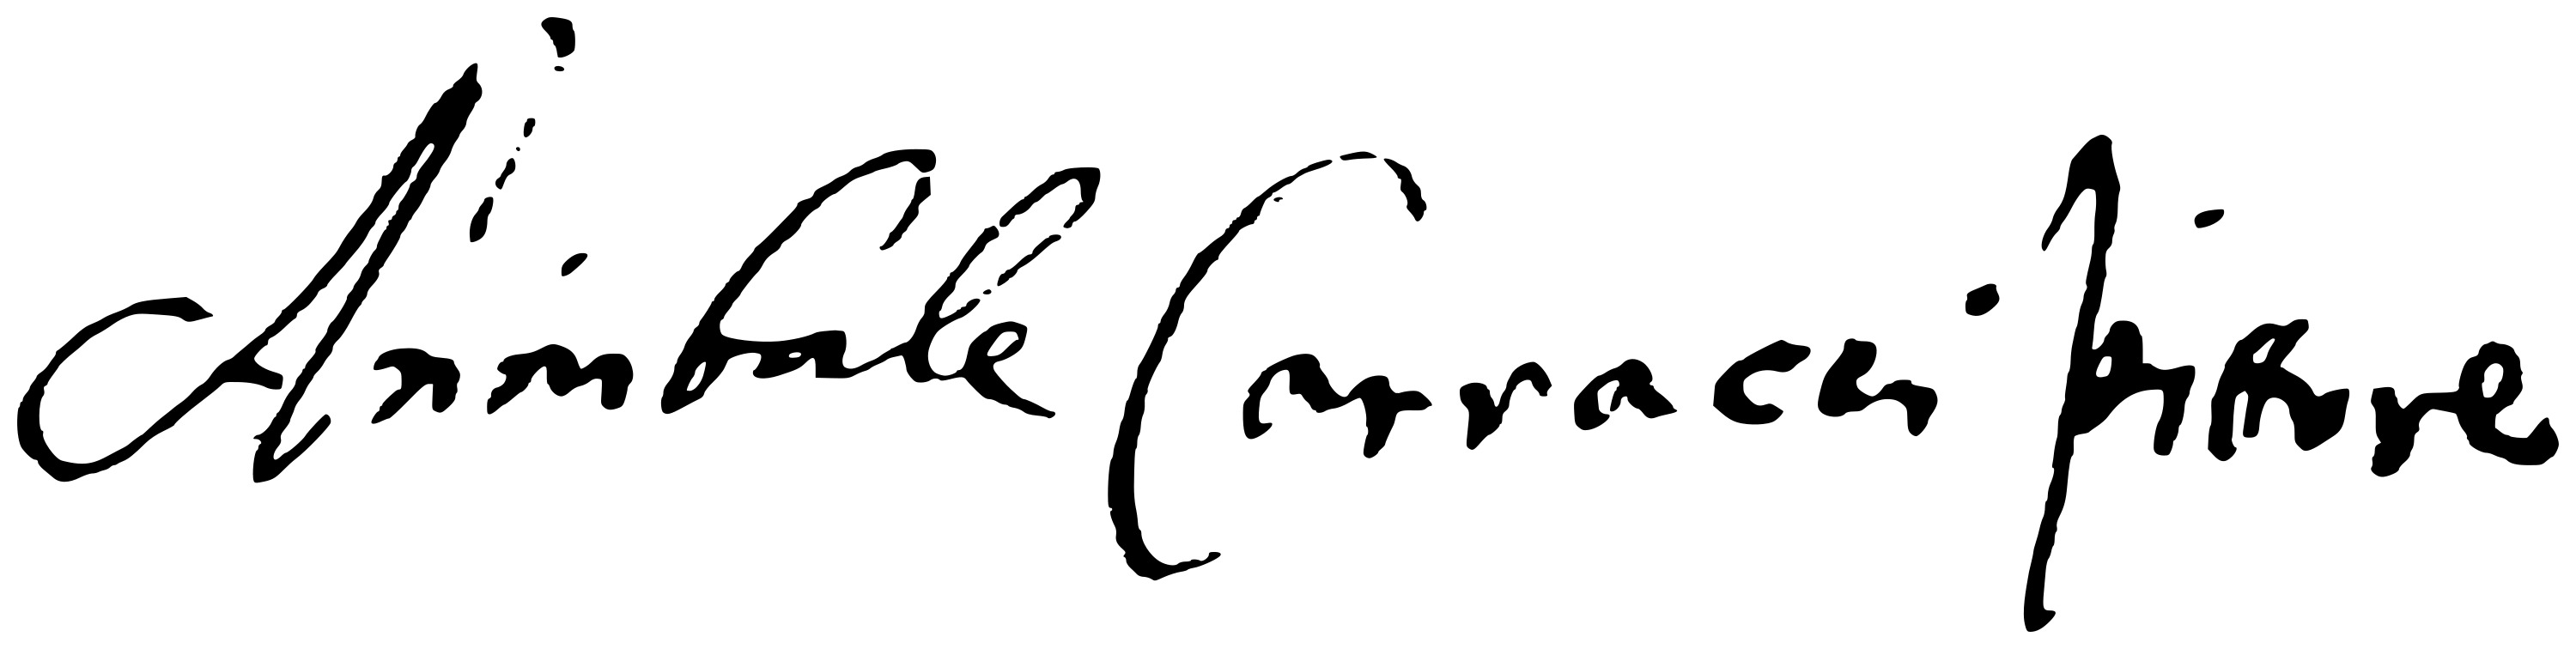
Signature of: annibale carracci